Question: What are the imaging findings?
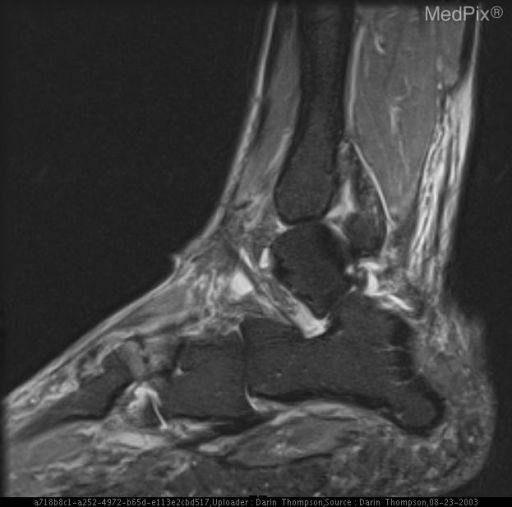
Answer: The imaging shows MRI:  Bone marrow edema within the lateral cuneiform bone with transverse fracture line.  Thickened plantar fascia with high T2 signal near calcaneal insertion also was seen consistent with plantar fasciitis. Bone marrow edema within the lateral cuneiform bone with transverse fracture line..